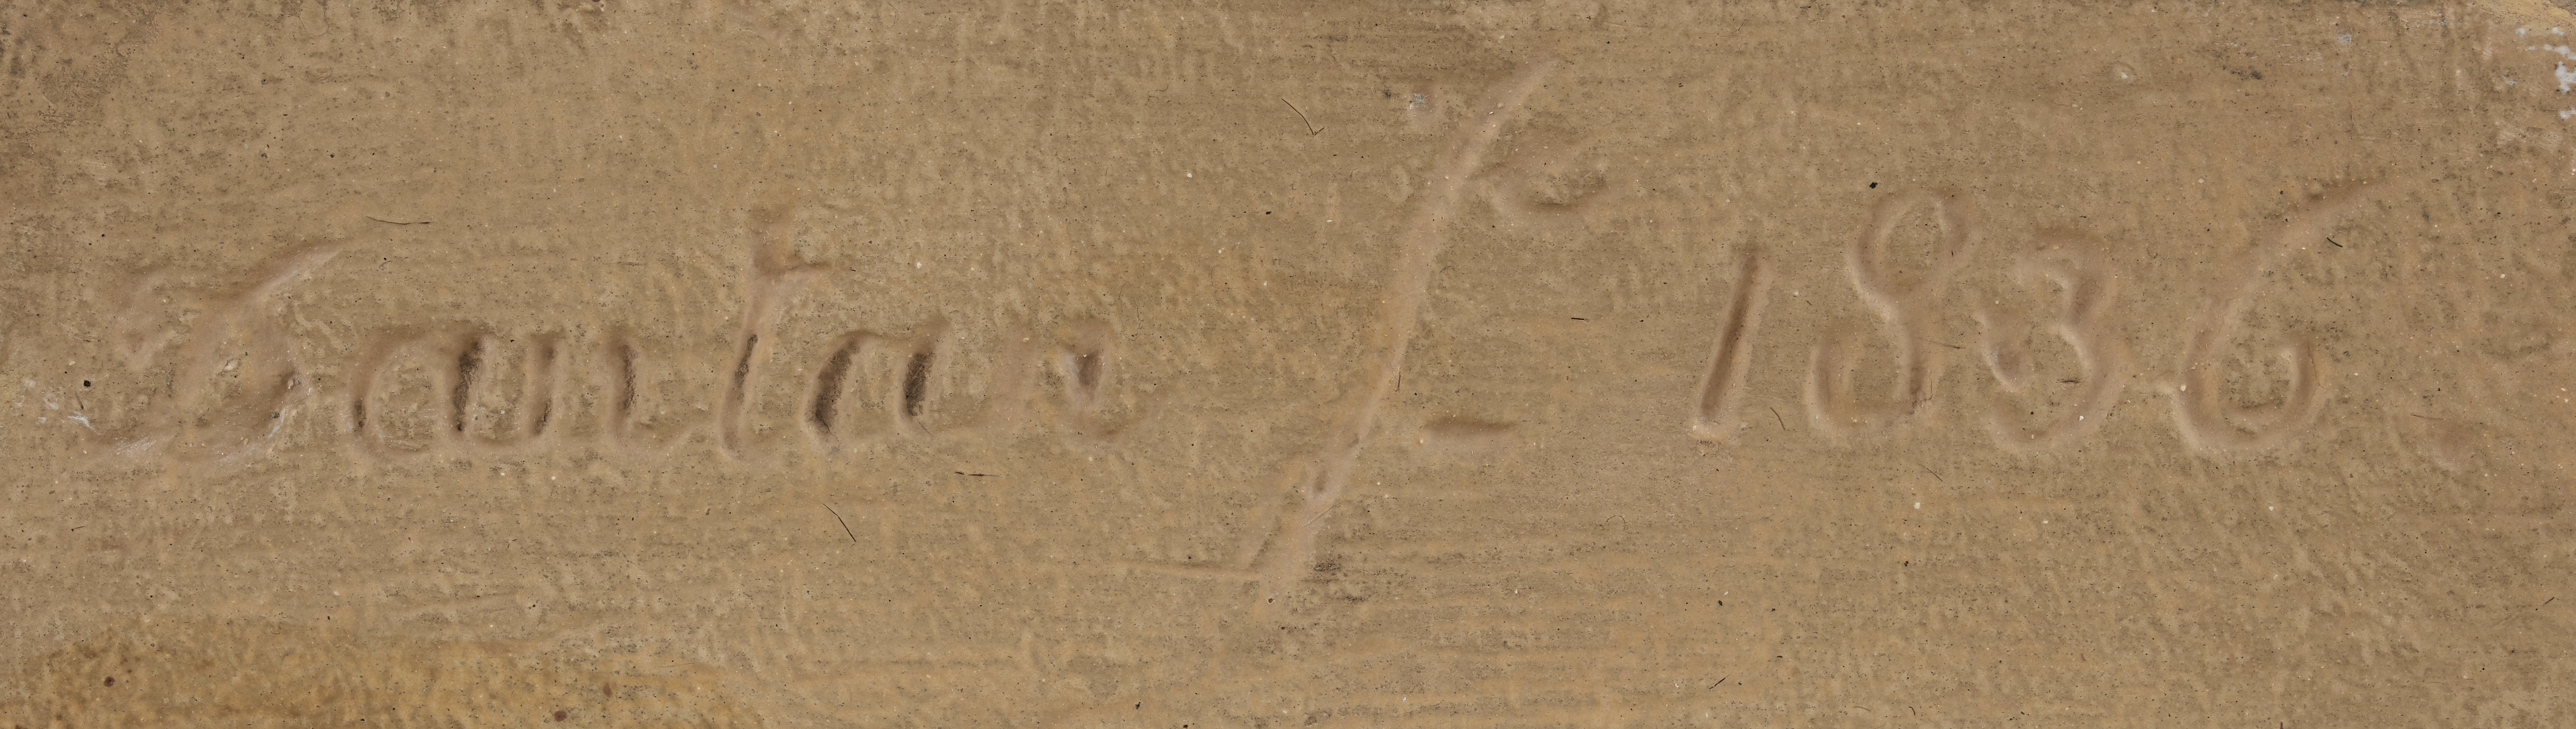
Signature of: jean pierre dantan